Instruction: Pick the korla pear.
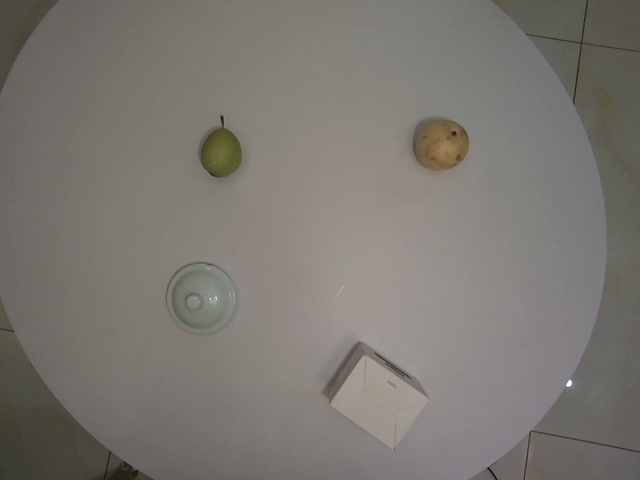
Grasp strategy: vertical